Question: What is the address or location of the property listed in the document?
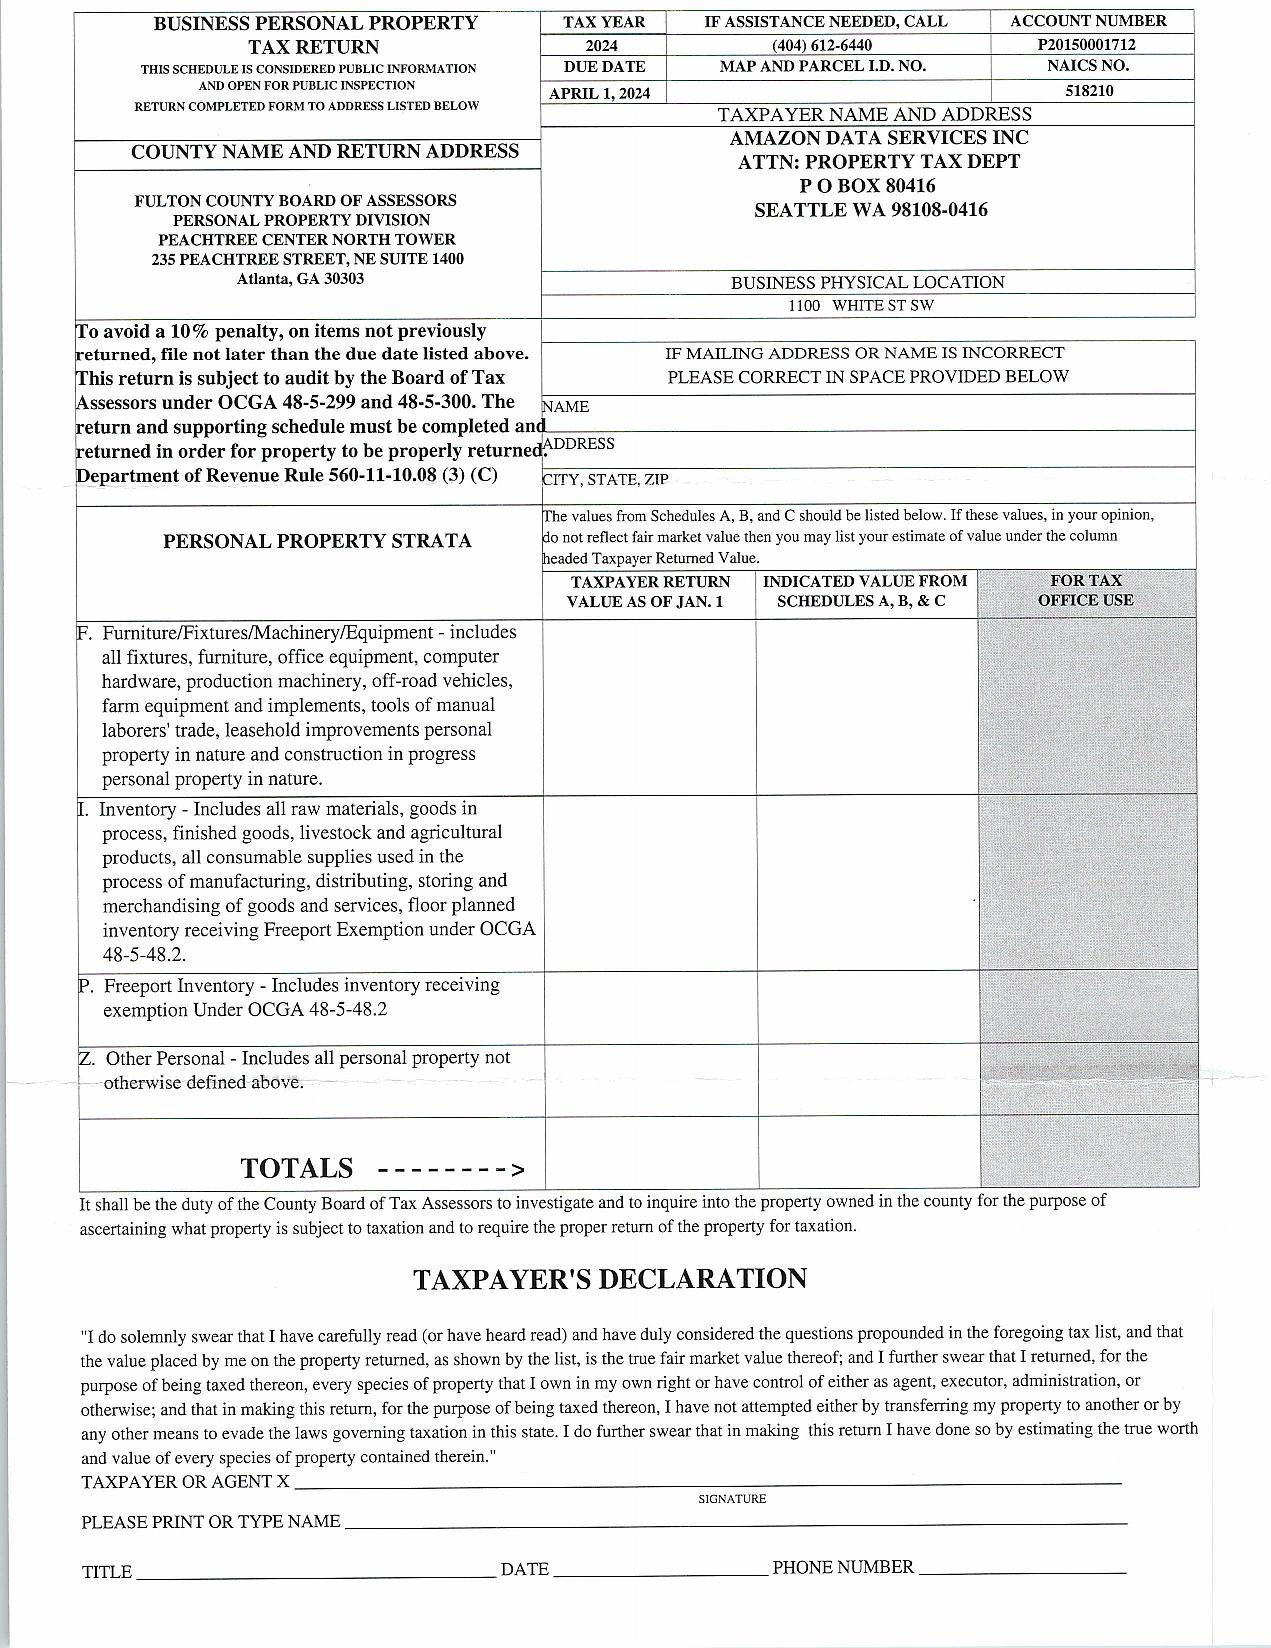
Answer: "1100 WHITE ST SW"